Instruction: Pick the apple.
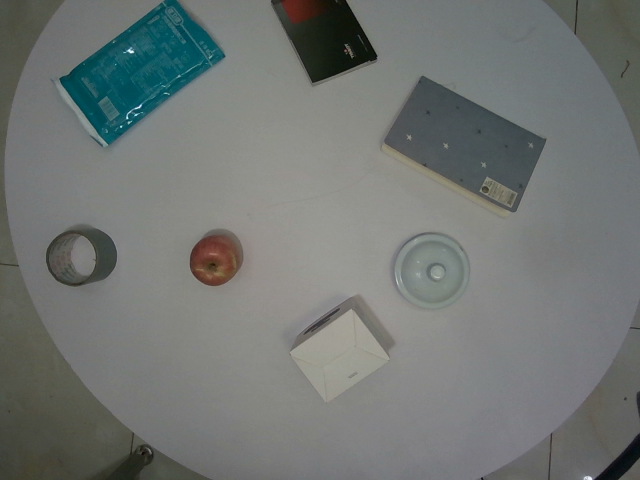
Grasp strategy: vertical